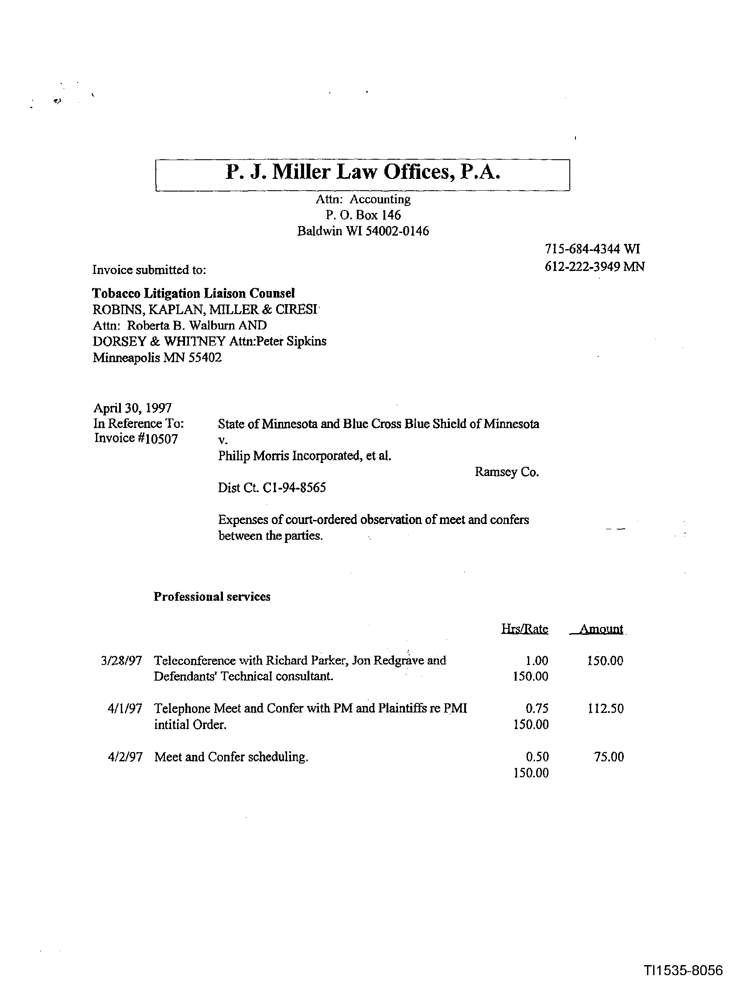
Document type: Invoice